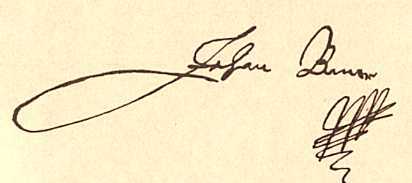
Signature of: johan banér